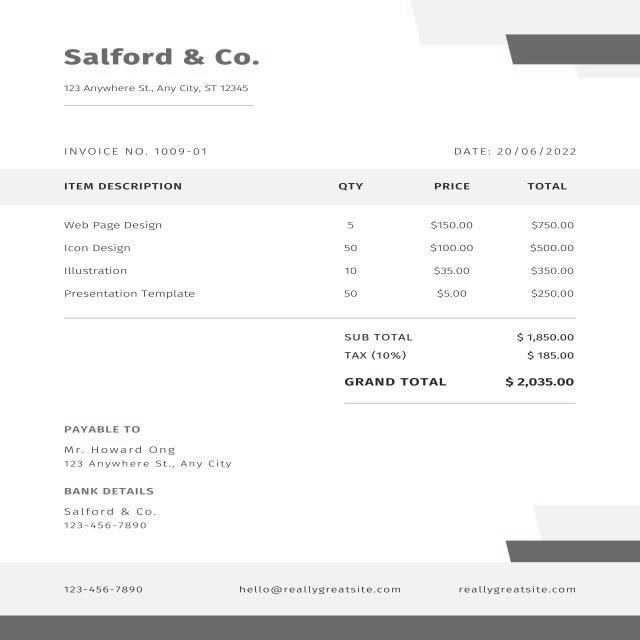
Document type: Invoice